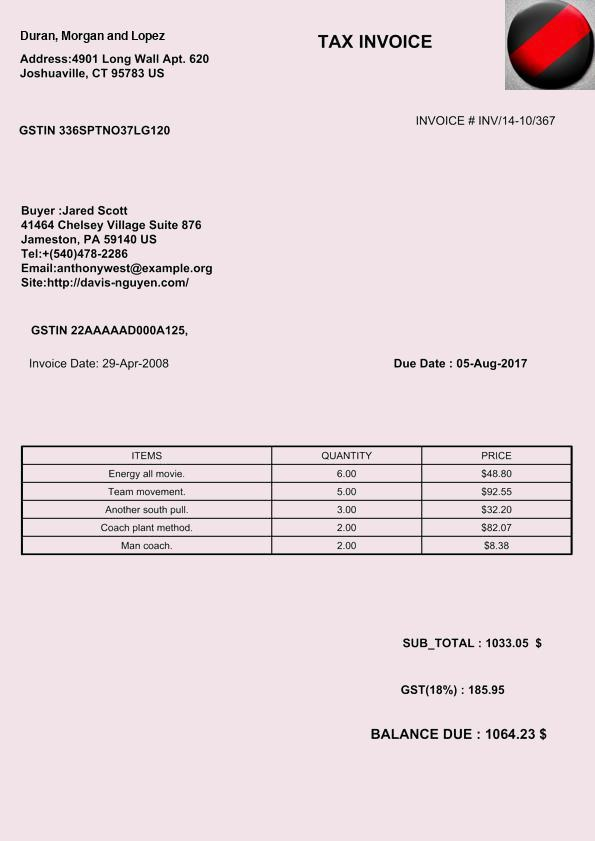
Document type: Invoice